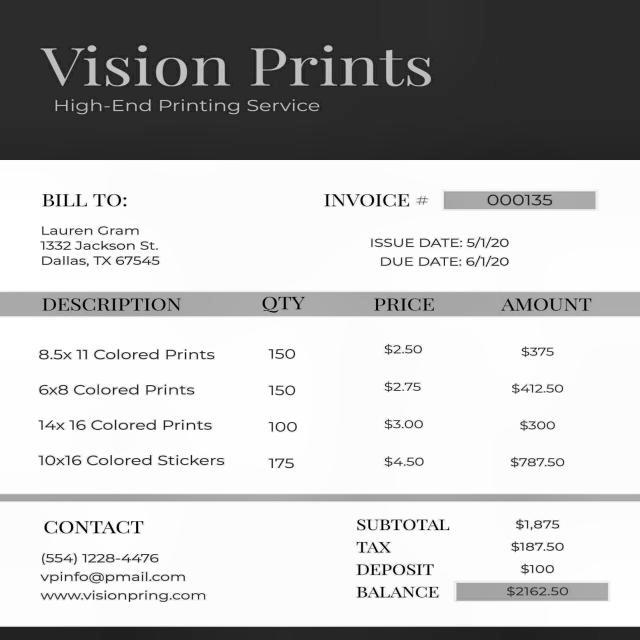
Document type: Invoice